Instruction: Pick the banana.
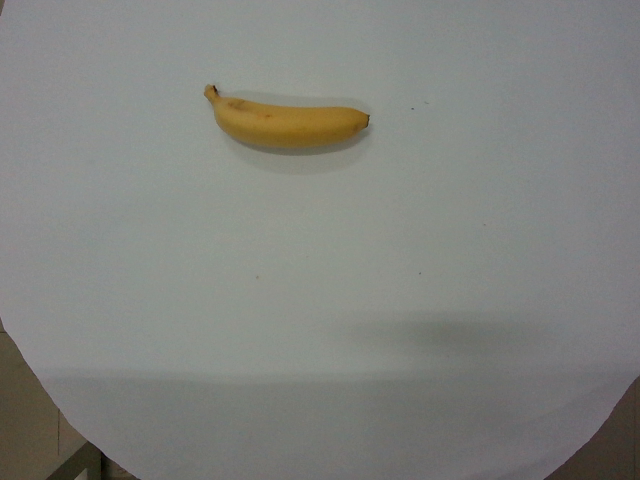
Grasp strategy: vertical